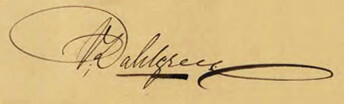
Signature of: carl peter dahlgren